Question: What appears to be the issue?
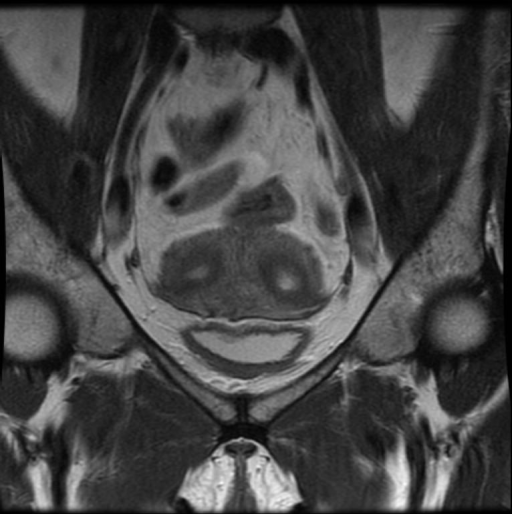
Answer: The findings suggest Bicornuate uterus with uterine tissue between horns. Replace this - DESCRIPTION OF THE IMAGE OR FINDINGS.. The patient might have a history of G1P0A1L0 with 6-7 episodes abnormal menstrual bleeding, FMH included Pt's mother took DES.